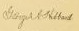
Signature of: george albee hibbard